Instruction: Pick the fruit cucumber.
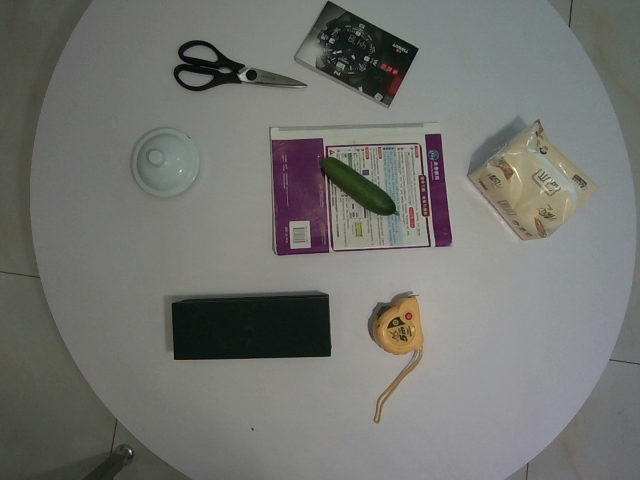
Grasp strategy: vertical